Question: Explain the disease:
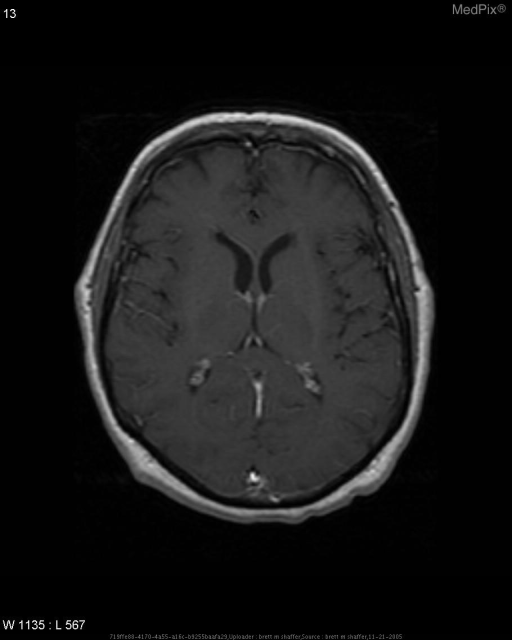
Answer: The disease is discussed as: Creutzfeldt-Jacob disease (CJD) is a neurodegenerative spongiform encephalopathy, that is progressive, transmissible, and ultimately fatal, with no effective treatment at the present time. It is classified as a prion disease, which is an abnormal conformation of a host glycoprotein, that replicates in a self-perpetuating cycle of abnormal proteins and amyloid plaques. CJD has a long incubation period, with most cases presenting in the sixth or seventh decade of life. CJD has a mean onset of 62 years, with reports of cases ranging from 17 to 83 years of age.

The incidence is approximately 1 case per million internationally and in the United States, with some Libyan Jewish populations and a few populations in rural areas of Slovakia, having 60-100 times the rate of familial CJD.

There are three classifications of CJD: sporadic (spontaneous mutation), variant (infectious), and familial. Familial CJD accounts for about 10% of all cases, and inherited in an autosomal dominant pattern.  The mean duration after symptoms present is 8 months for the sporadic form, 16 months for variant, and 26 months for familial form.

CJD is characterized by a rapidly progressive cognitive imparement, behavorial abnormalities, myoclonic jerks, higher cortical and cortical visual abnormalities, cerebellar dysfunction, and pyramidal and extrapyramidal signs. These signs and symptoms steadily increase, with death primarily occurring due to bronchopneumonia, due to a bed-ridden state.

Testing for CJD is difficult at best, and in its early stages can present like many different disease processes, with a definitive diagnosis being accomplished only after a biopsy of brain tissue. Sixty percent of patients show characteristic EEG changes of periodic sharp wave complexes (PSWCs) on a slow and low-voltage background, but EEG has a low specificity and a sensitivity of only 50.0%. Testing for brain specific proteins such as the 14-3-3 protein and the neuron-specific enolase also supports a diagnoses of CJD, but even though they are more specific than EEG, only have a sensitivity of 84.0% and 73.3% respectfully.

PET scanning may show regional hypometabolism of glucose.

The most sensitive test to date is the MRI diffusion weighted images (DWI), which has a sensitivity and specificity of 92.3% and 93.8 respectfully. DWI is more sensitive than both T2I and FLAIR. DWI shows symmetrical high intensity lesions in the striatum (caudate and putamen), the dorsomedial thalamic nuclei, and cerebral cortical lesions. These findings were identifiable before PSWC’s on EEG , and before the final stages of the disease, which results in brain atrophy.

Treatment at this time is symptomatic and palliative, but a number of experimental interventions are being tested, such as antimalarial quinacrine, chlorpromazine, and pentosan polysulphate, which prevent prion conversion and production, and an immunization that reduces the cerebral amyloid accumulation.

Finally, as seen with this patient, CJD must always be in a differential for rapid dementia or for patients experiencing changes in mood, ataxia, and visual disturbances. Today, we can only ease the suffering of CJD, but on the horizon a treatment may be near, and someday we can offer a real cure and a way to stop this deadly prion disease.